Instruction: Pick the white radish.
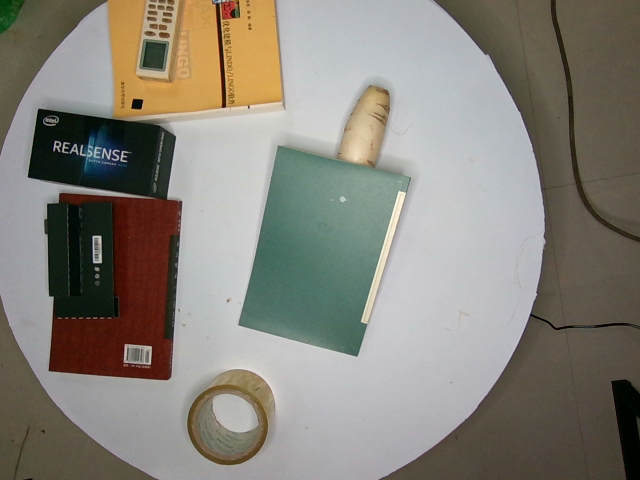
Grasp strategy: vertical